Question: What could the diagnosis suggest?
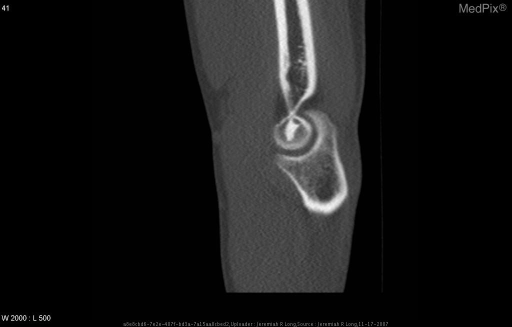
Answer: The possible diagnosis includes Enostosis
Sclerotic metastatic focus.